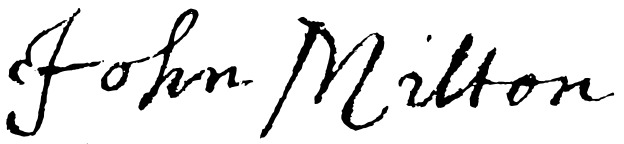
Signature of: john milton